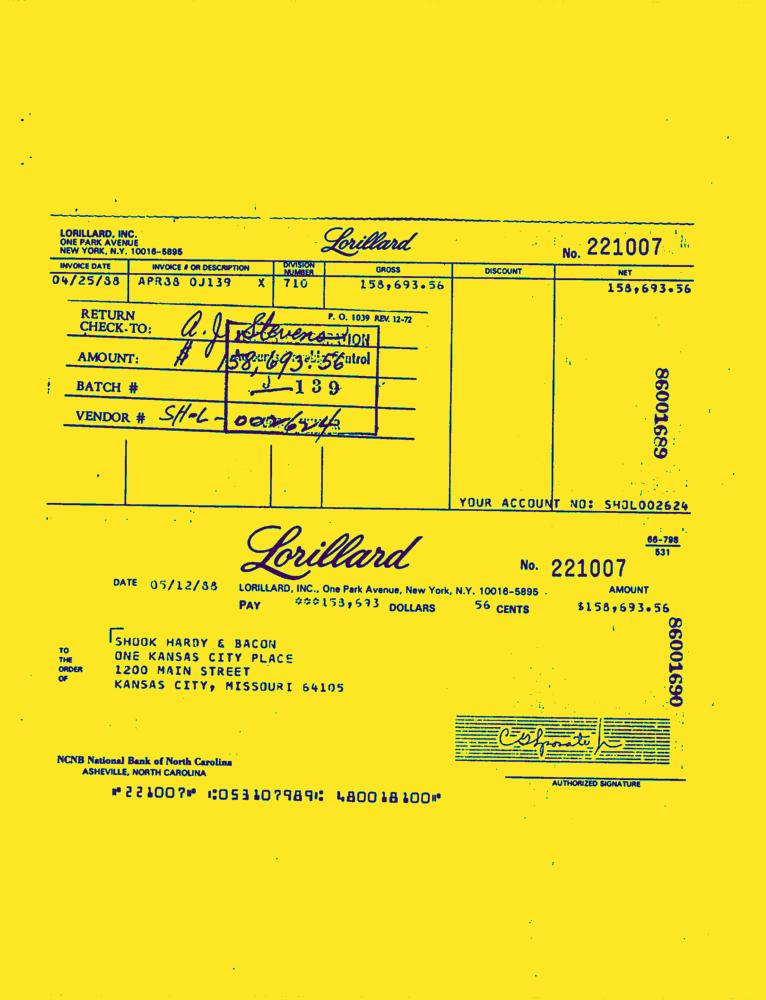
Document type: Invoice-Doc